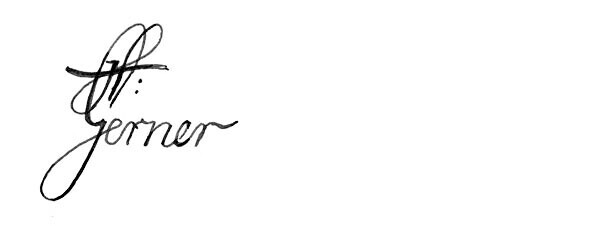
Signature of: henrik gerner